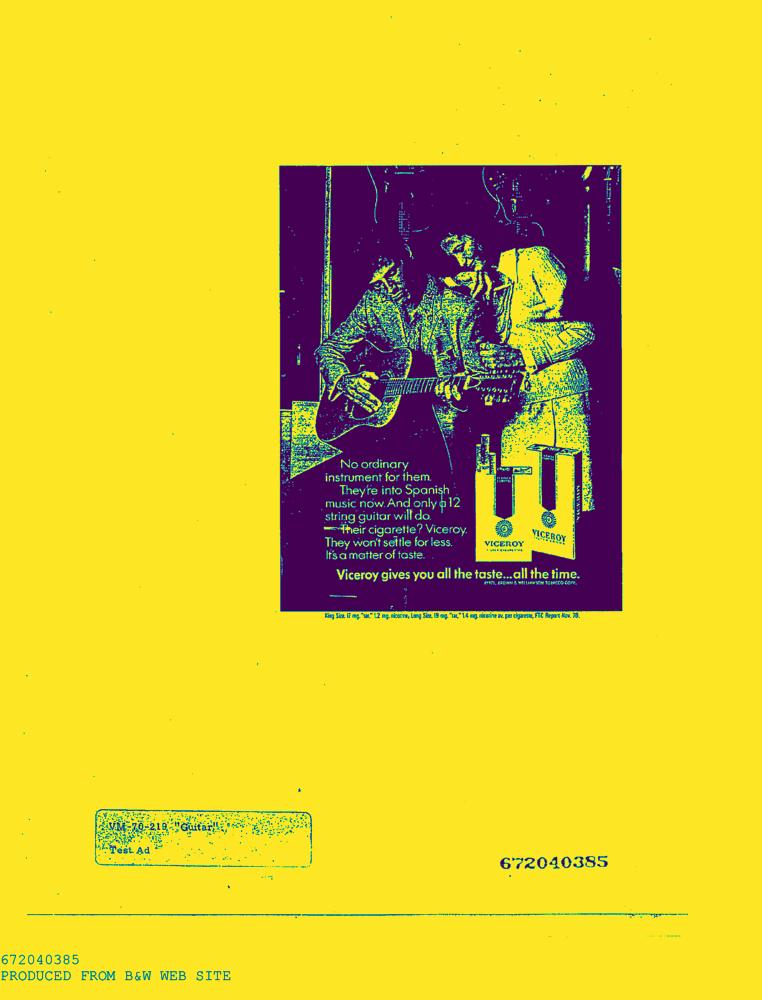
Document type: AD